Question: What appears to be the issue?
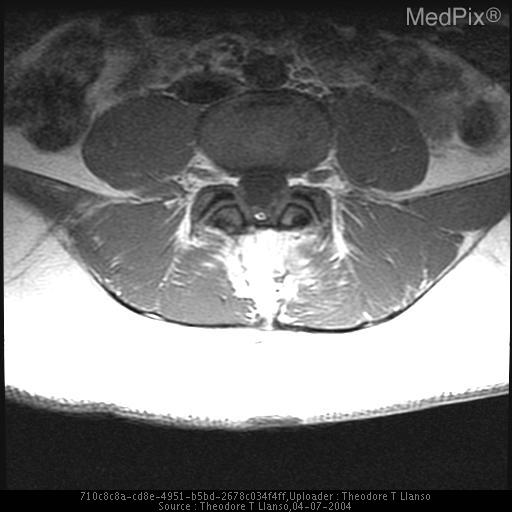
Answer: The findings suggest Lipoma at level L2 and Filum terminale.
Cord rotated with fibrous band posteriorly at L2-3.. A lipoma with chemical shift artifact and fibrous attachment to cord is present at L23 along with a second lipoma of the filum terminale.. The patient might have a history of 17 Year old who at age 10 underwent surgery fo a tethered cord..